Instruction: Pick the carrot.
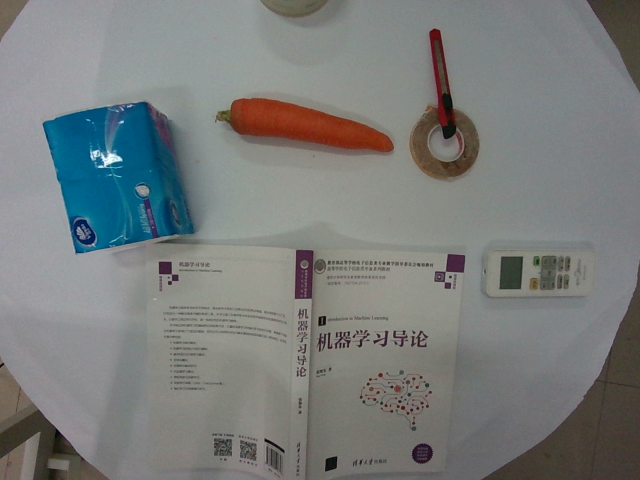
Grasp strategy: vertical